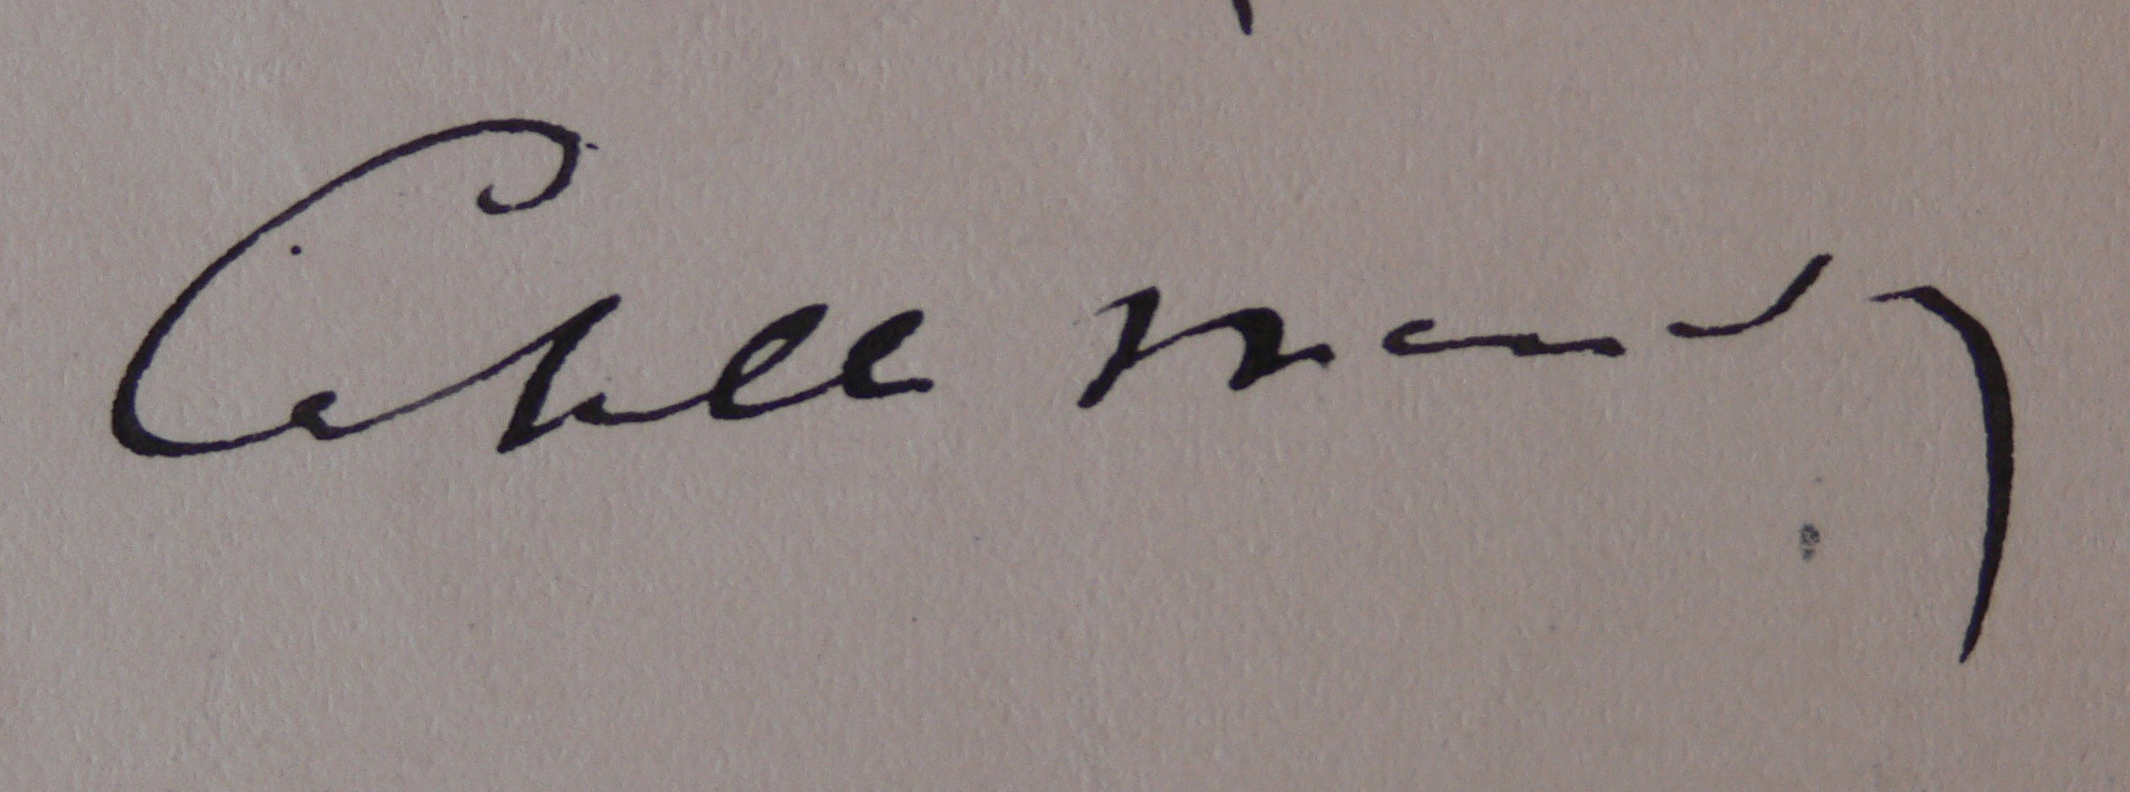
Signature of: catulle mendès